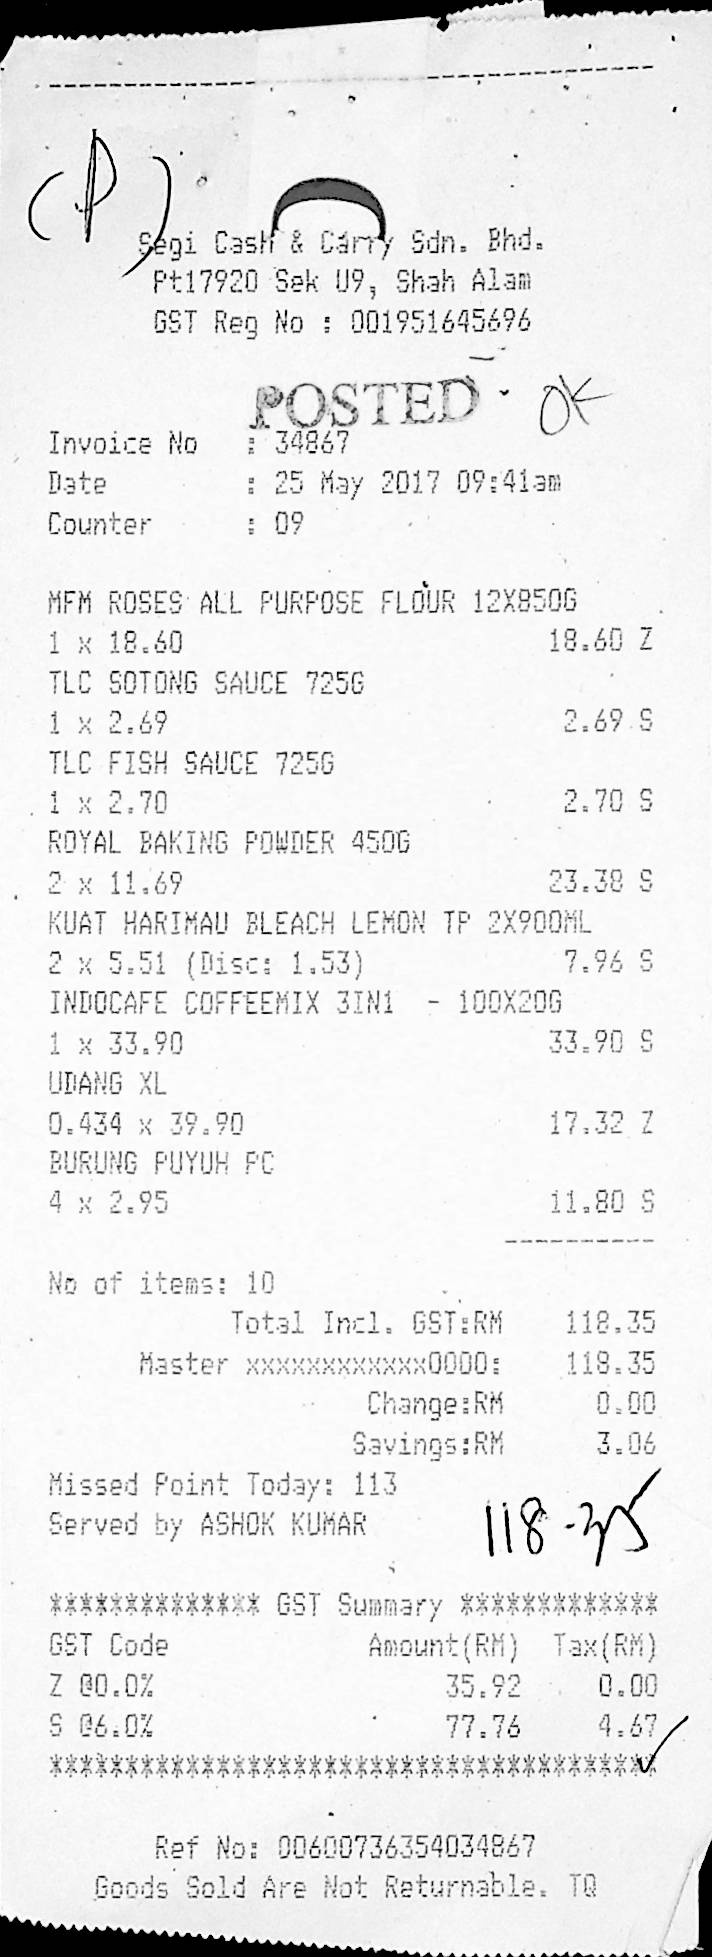
SEGI CASH & CARRY SDN. BHD.
PT17920 SEK U9, SHAH ALAM
GST REG NO : 001951645696
POSTED
INVOICE NO
: 34867
- 100X20G
DATE
: 25 MAY 2017 09:41AM
GST SUMMARY
COUNTER
: 09
GST CODE
MFM ROSES ALL PURPOSE FLOUR 12X850G
TLC SOTONG SAUCE 725G
TLC FISH SAUCE 725G
ROYAL BAKING POWDER 450G
KUAT HARIMAU BLEACH LEMON TP 2X900ML
INDOCAFE COFFEEMIX 3IN1
UDANG XL
BURUNG PUYUH PC
1 X 18.60
1 X 2.69
1 X 2.70
2 X 11.69
2 X 5.51 (DISC: 1.53)
1 X 33.90
0.434 X 39.90
4 X 2.95
18.60 Z
2.69 S
2.70 S
23.38 S
7.96 S
33.90 S
17.32 Z
11.80 S
AMOUNT(RM)
TAX(RM)
Z @0.0%
S @6.0%
35.92
77.76
0.00
4.67
NO OF ITEMS: 10
TOTAL INCL. GST:RM
MASTER XXXXXXXXXXXX0000:
CHANGE:RM
SAVINGS:RM
118.35
118.35
0.00
3.06
MISSED POINT TODAY: 113
SERVED BY ASHOK KUMAR
REF NO: 00600736354034867
GOODS SOLD ARE NOT RETURNABLE. TQ